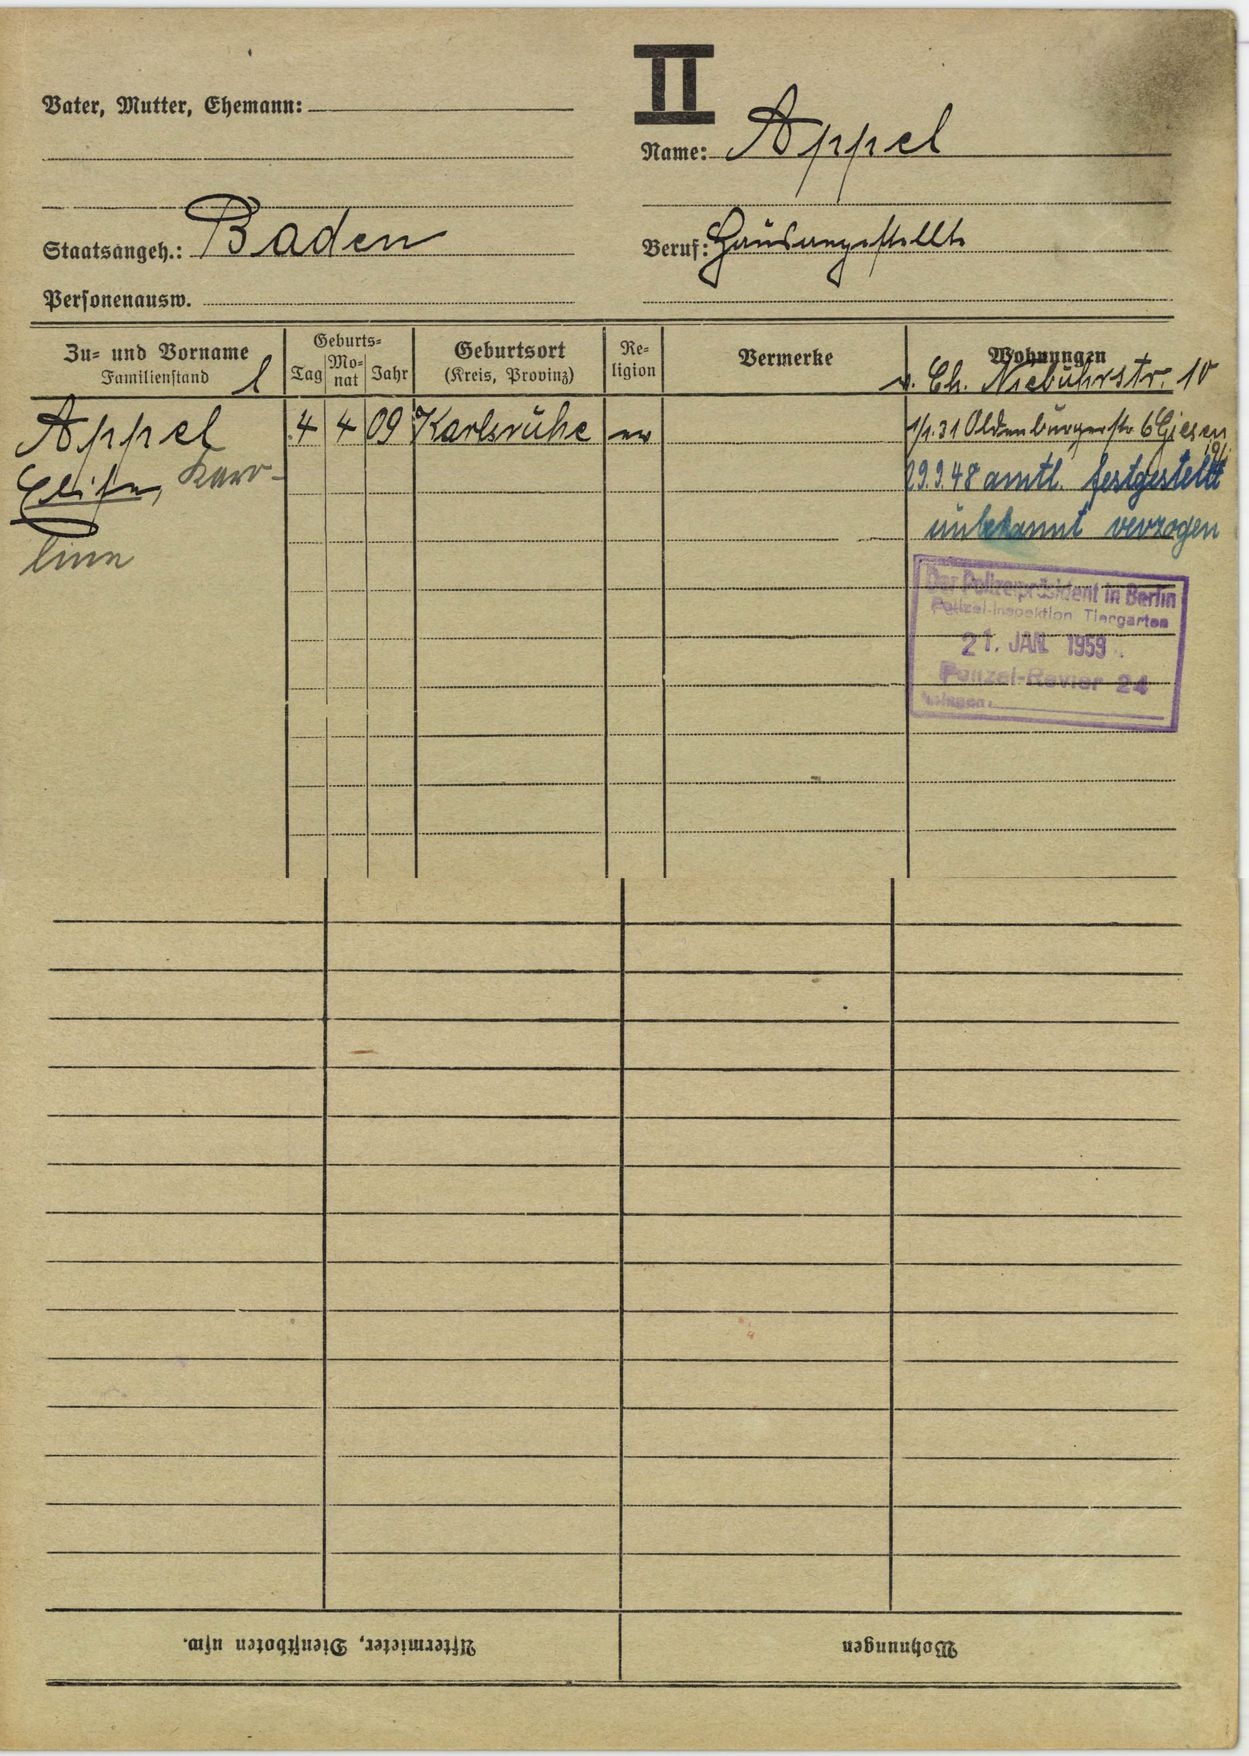
Appel